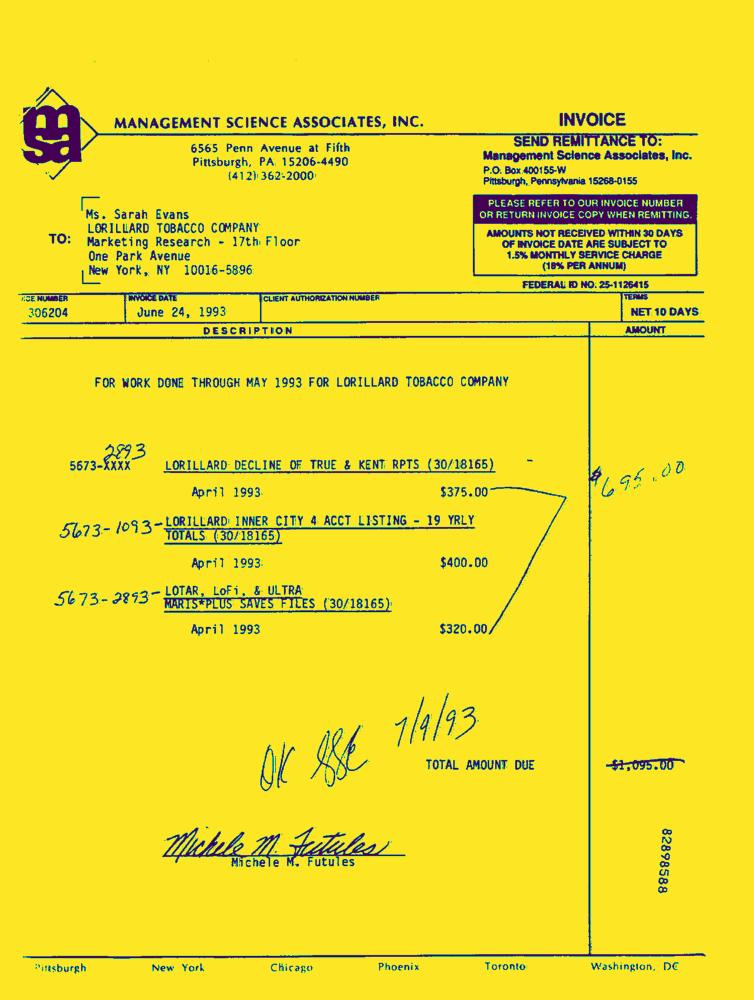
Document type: Invoice-Doc